Question: What is the filing due date as per the document?
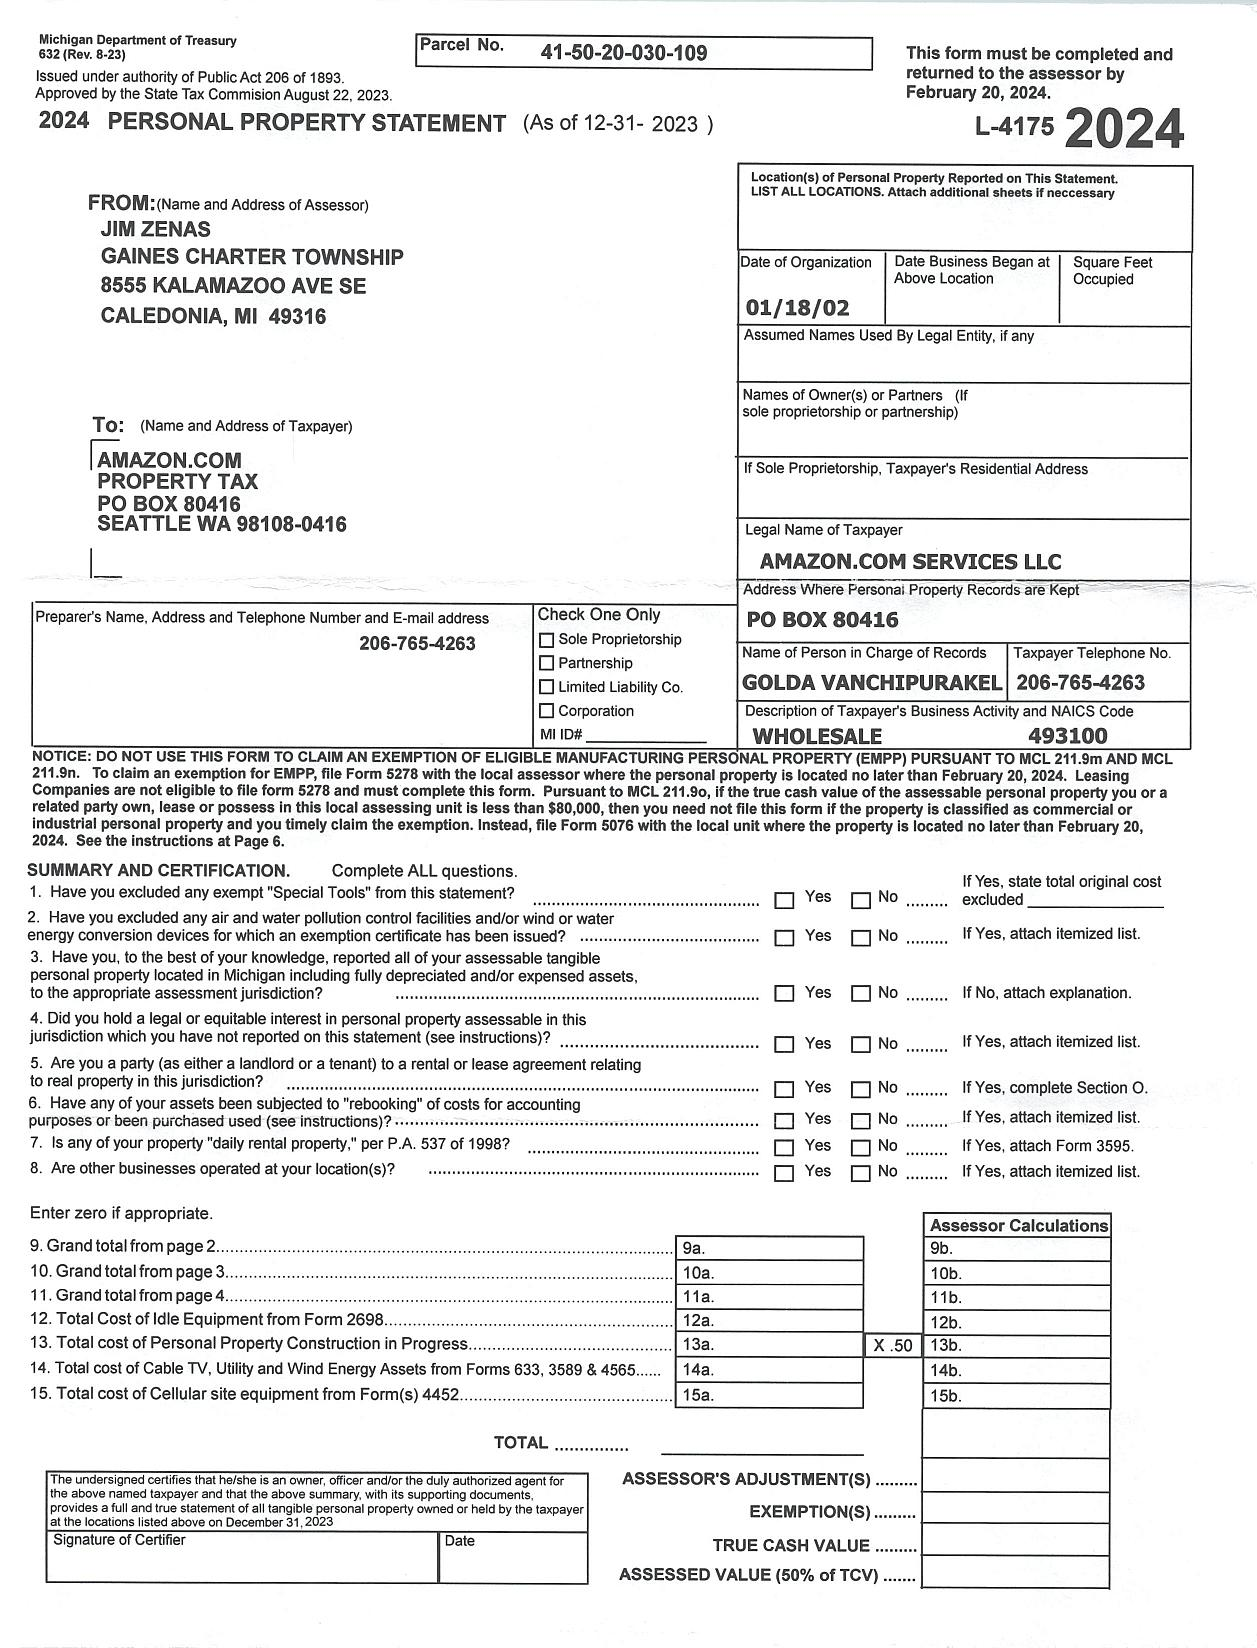
Answer: "20-Feb-24"